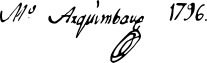
Signature of: domènec arquimbau